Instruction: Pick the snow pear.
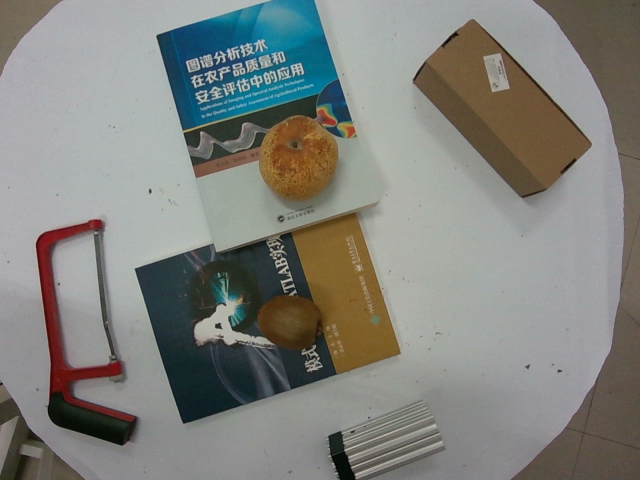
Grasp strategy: vertical